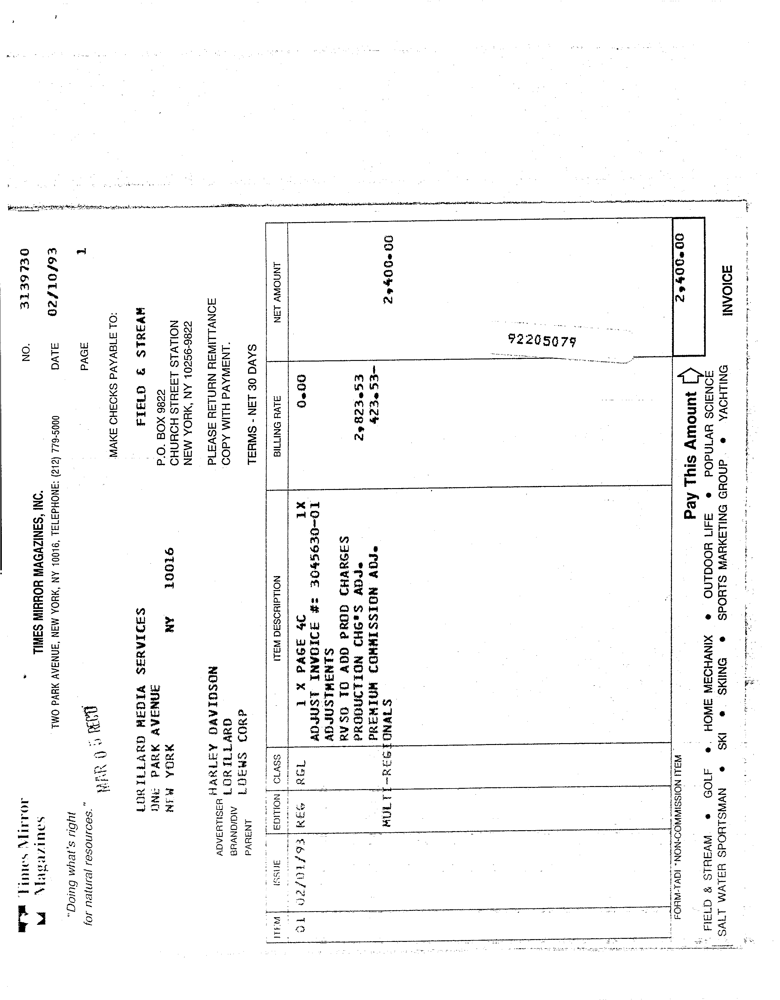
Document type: Invoice